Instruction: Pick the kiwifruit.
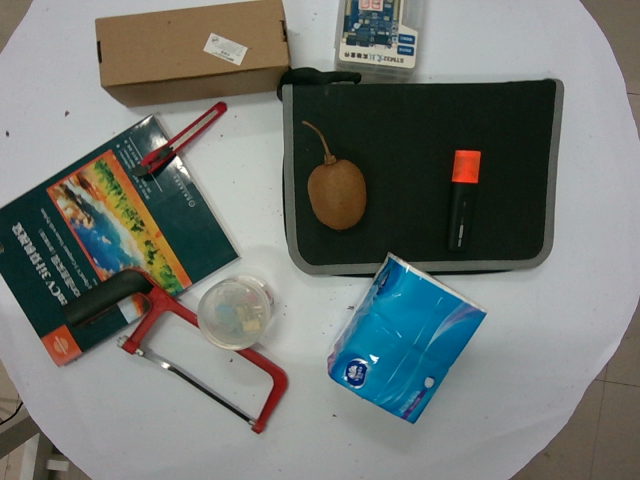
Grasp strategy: vertical